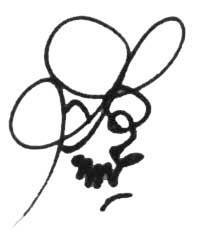
Signature of: q28716104